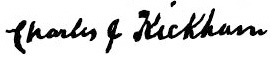
Signature of: charles kickham